Question: What appears to be the issue?
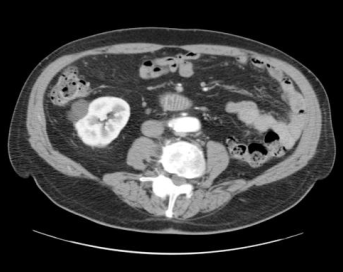
Answer: The findings suggest There is a lobular contour to the single right kidney with separate collecting systems which fuse proximally with congenital megaureter present distally.. Note lobular contour to the single right kidney with separate collecting systems which fuse proximally with congenital megaureter present distally.. The patient might have a history of 72 Y/O MALE with hematuria..